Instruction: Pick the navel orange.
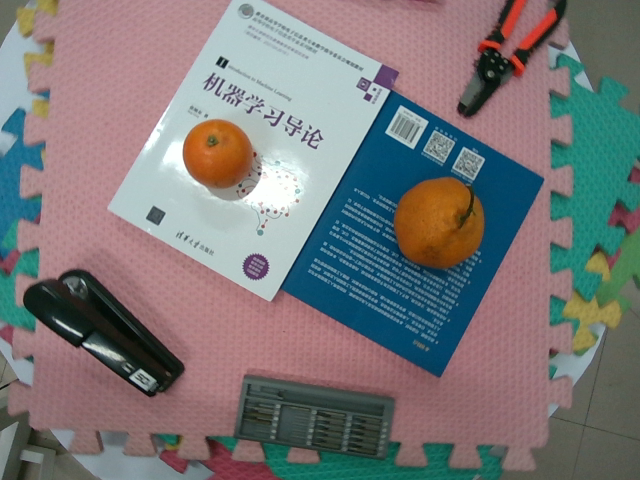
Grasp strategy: vertical